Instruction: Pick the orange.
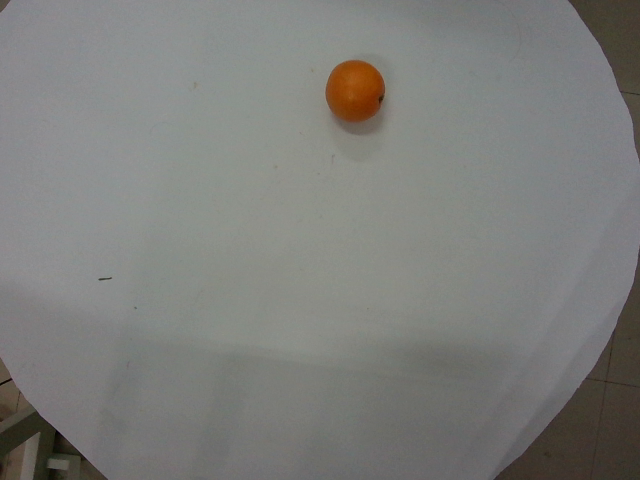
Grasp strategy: vertical